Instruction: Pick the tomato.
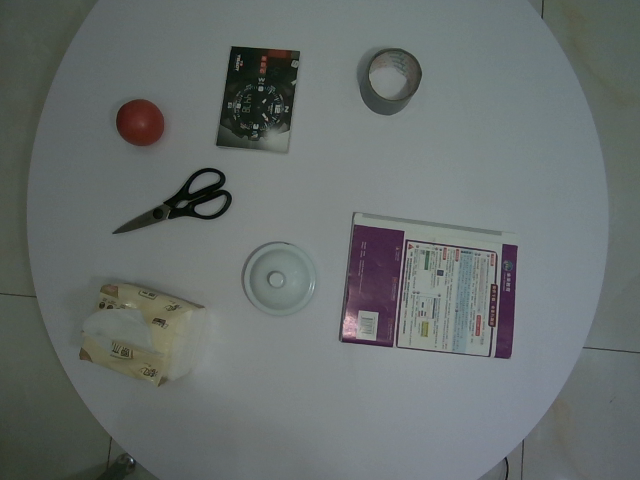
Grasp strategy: vertical